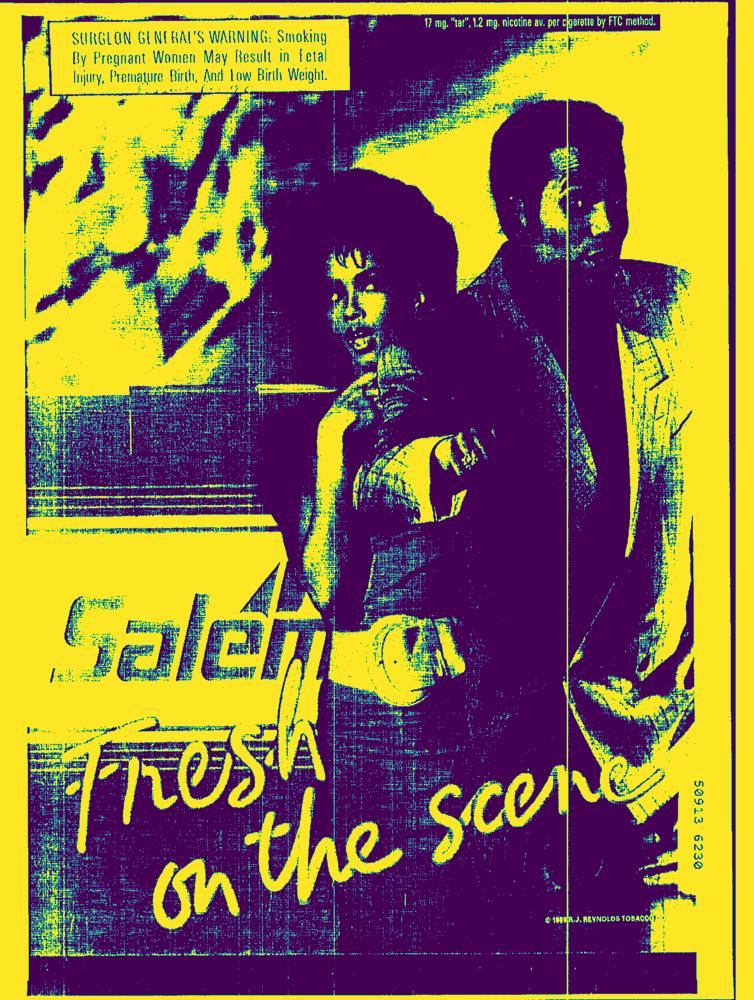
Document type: AD